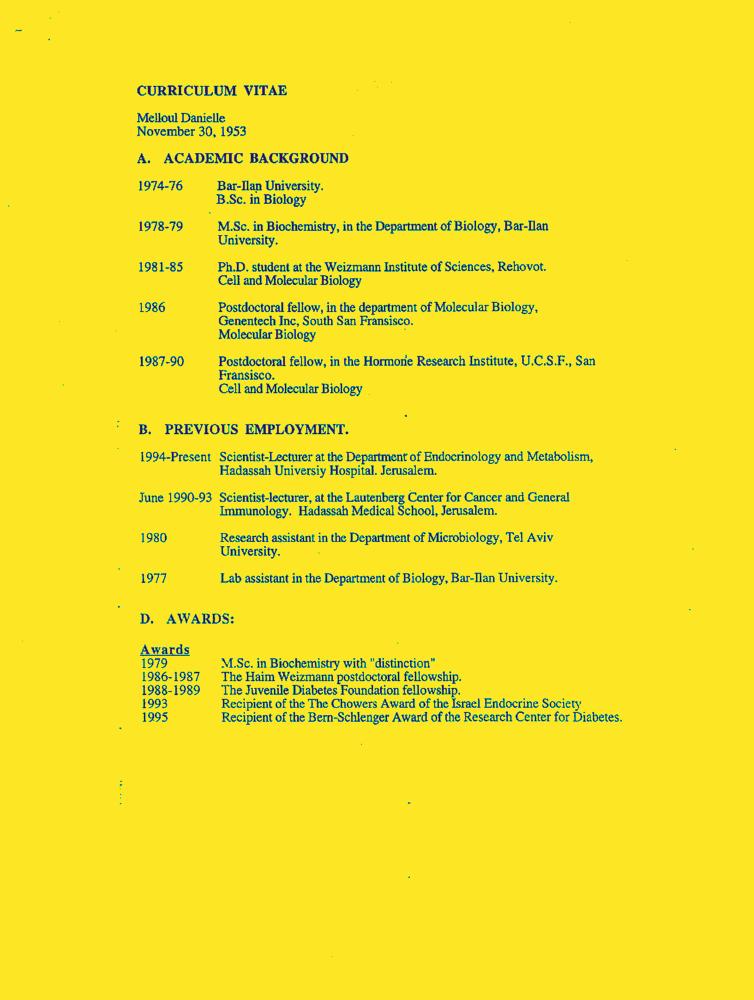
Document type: Resume-Doc